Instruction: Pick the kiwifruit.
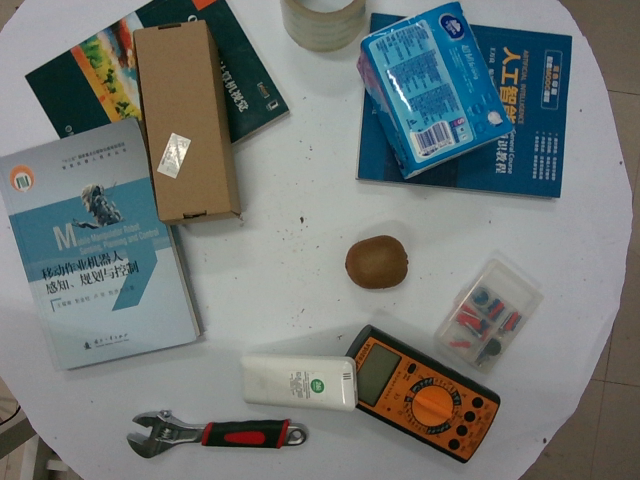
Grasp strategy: vertical